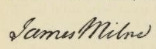
Signature of: james milne